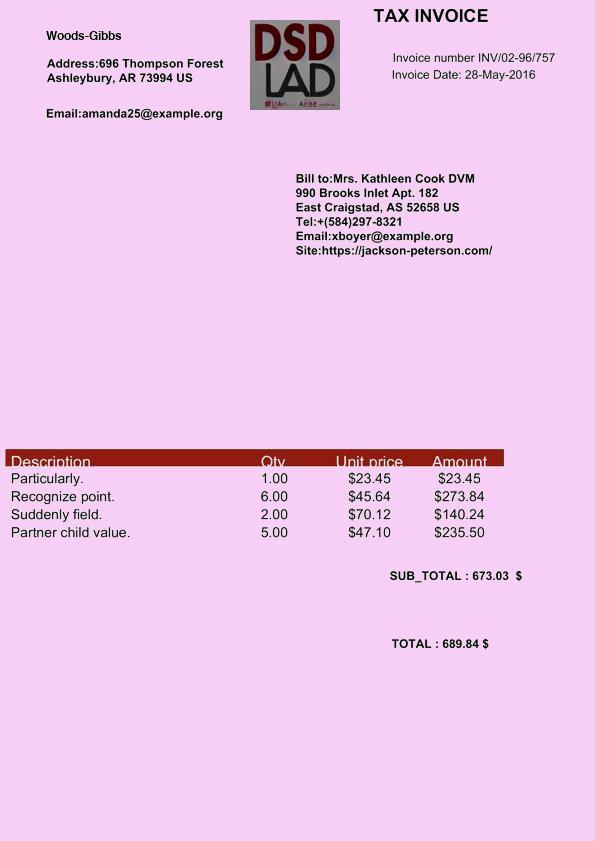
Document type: Invoice